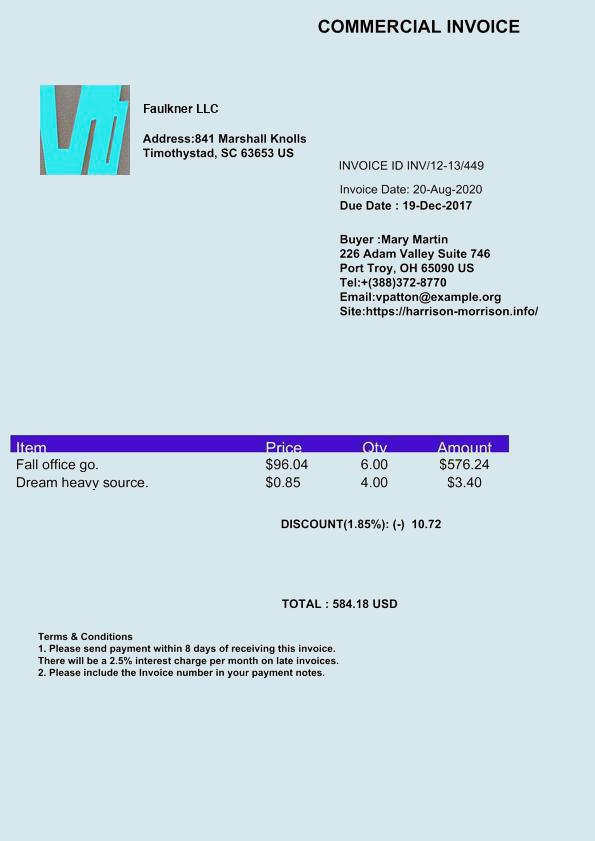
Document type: Invoice